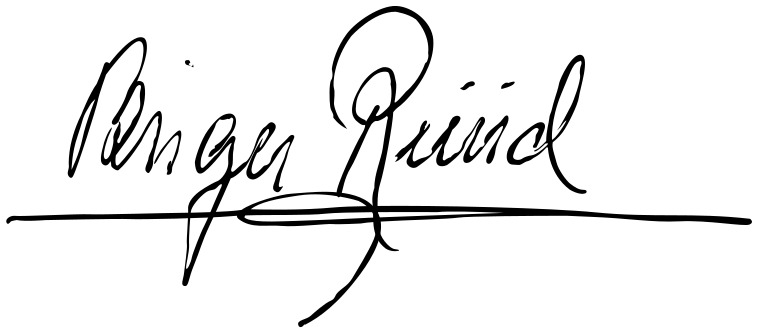
Signature of: birger ruud